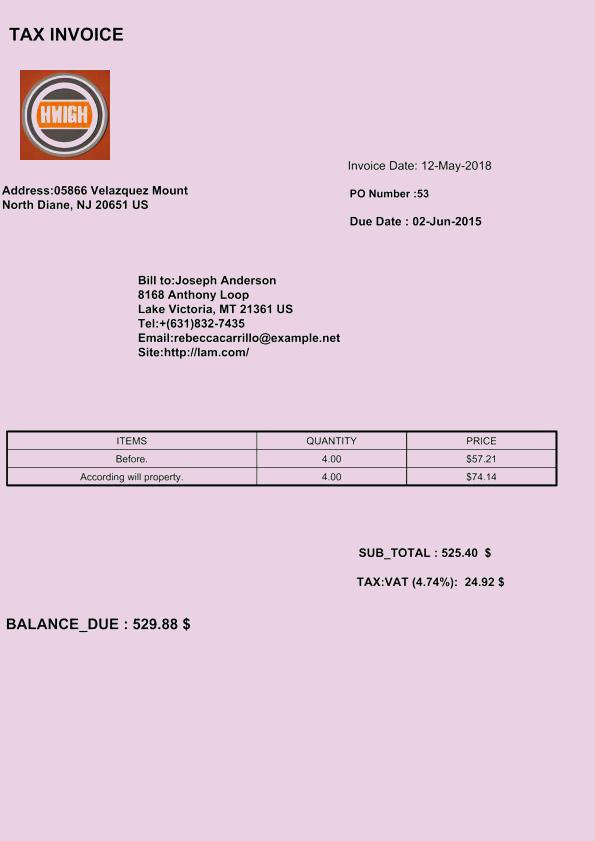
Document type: Invoice